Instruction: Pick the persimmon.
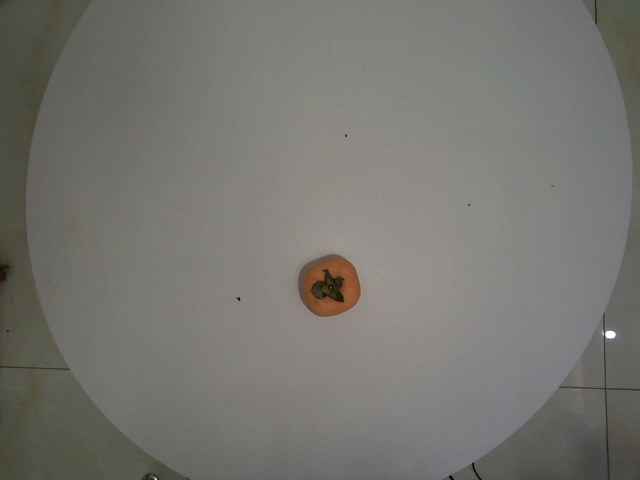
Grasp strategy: vertical